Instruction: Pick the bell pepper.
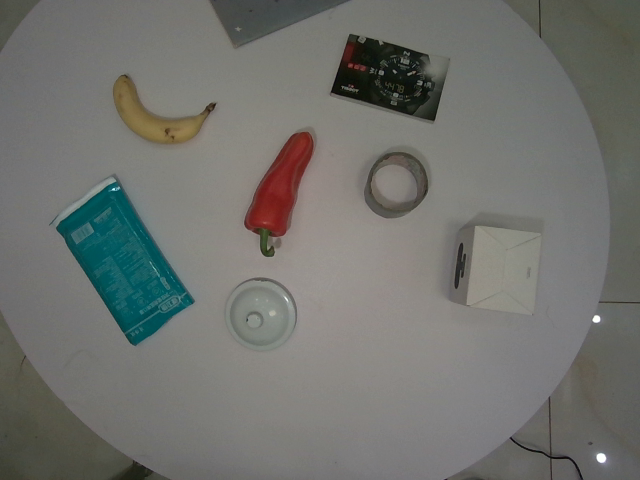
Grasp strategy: vertical